Question: What is the address or location of the property listed in the document?
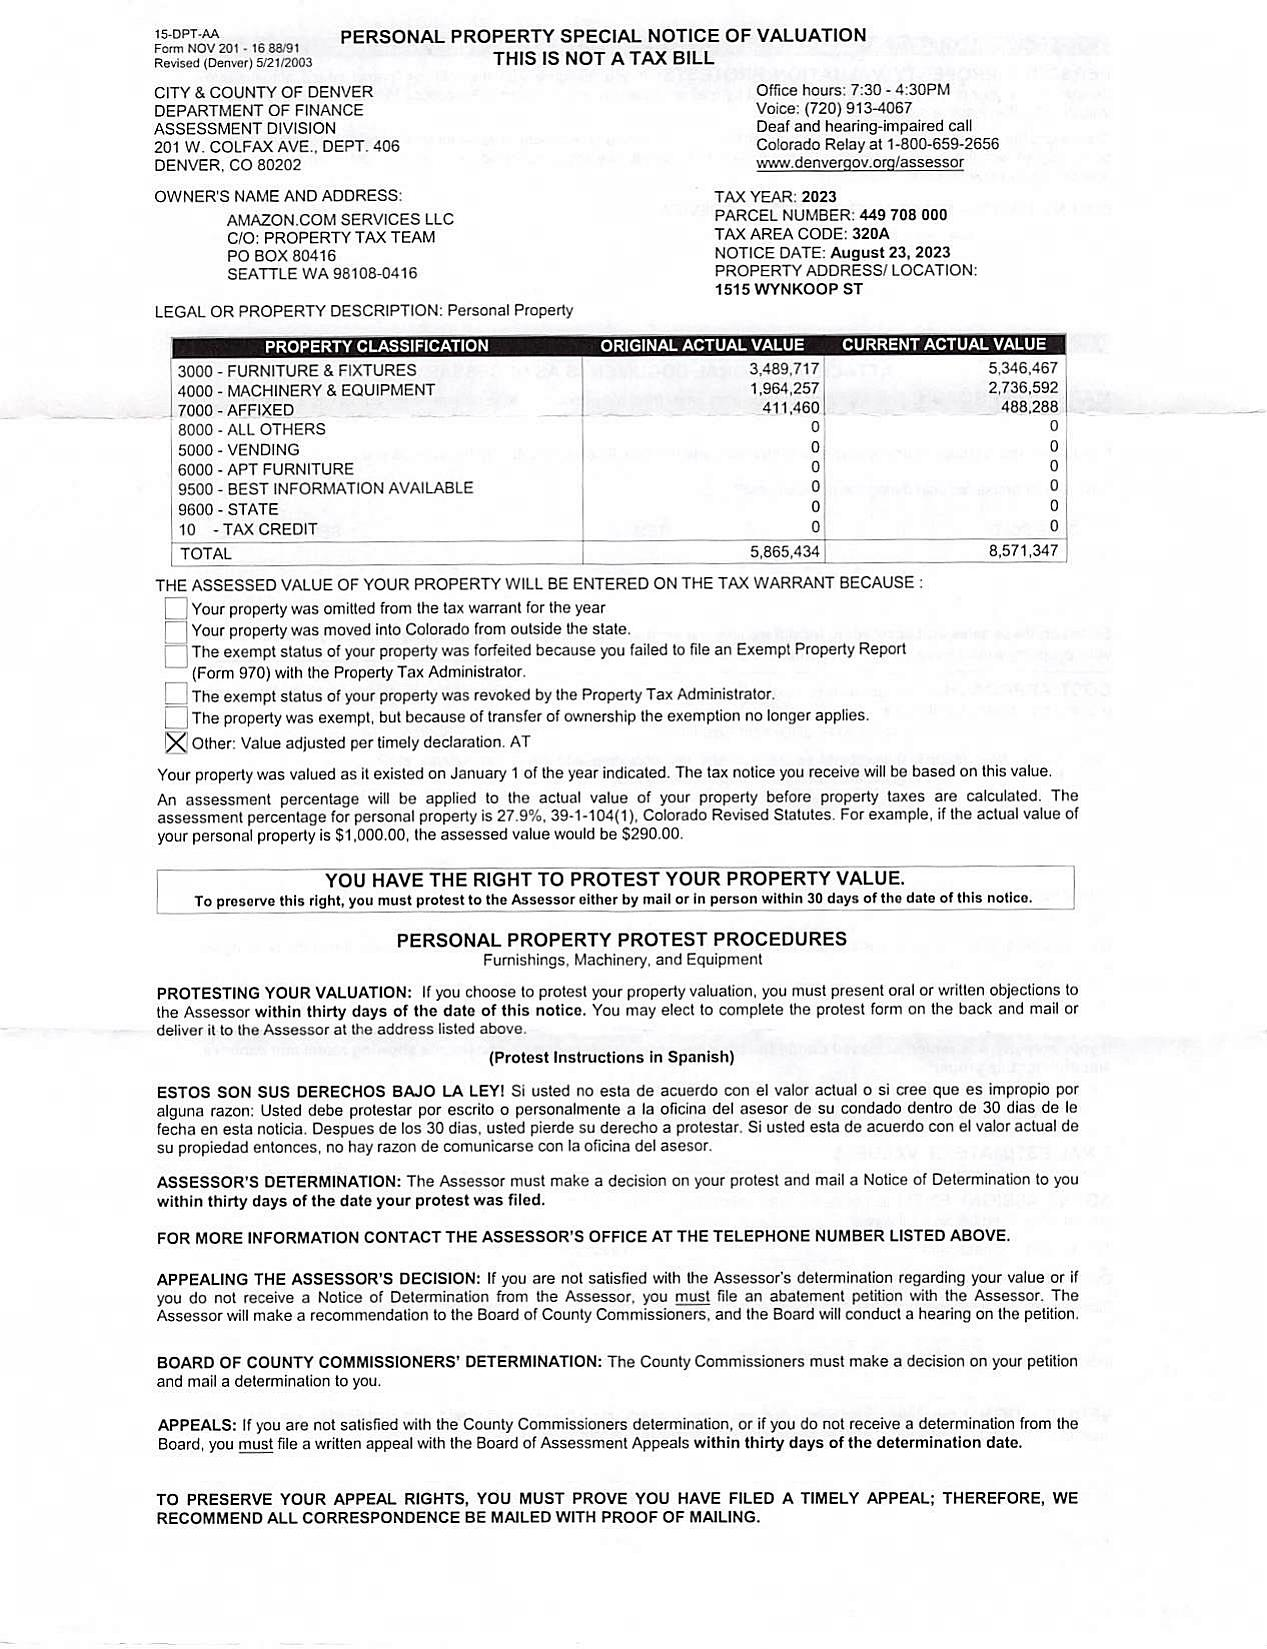
Answer: "1515 WYNKOOP ST"